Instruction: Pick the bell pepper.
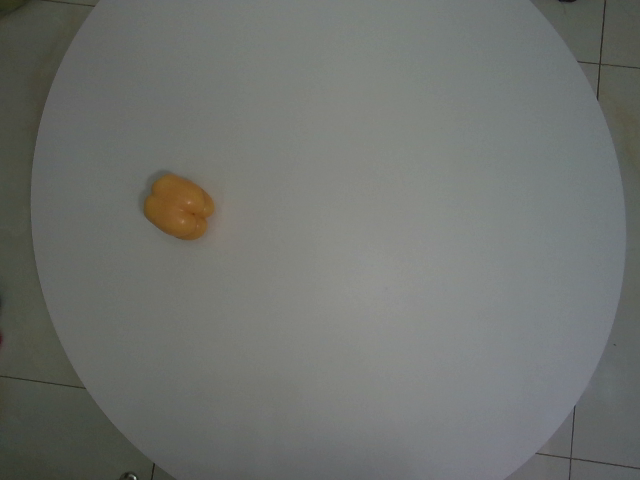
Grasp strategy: vertical